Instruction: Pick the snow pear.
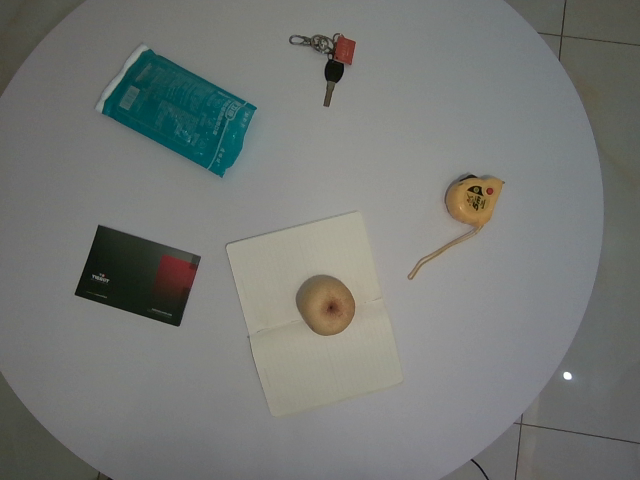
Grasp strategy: vertical